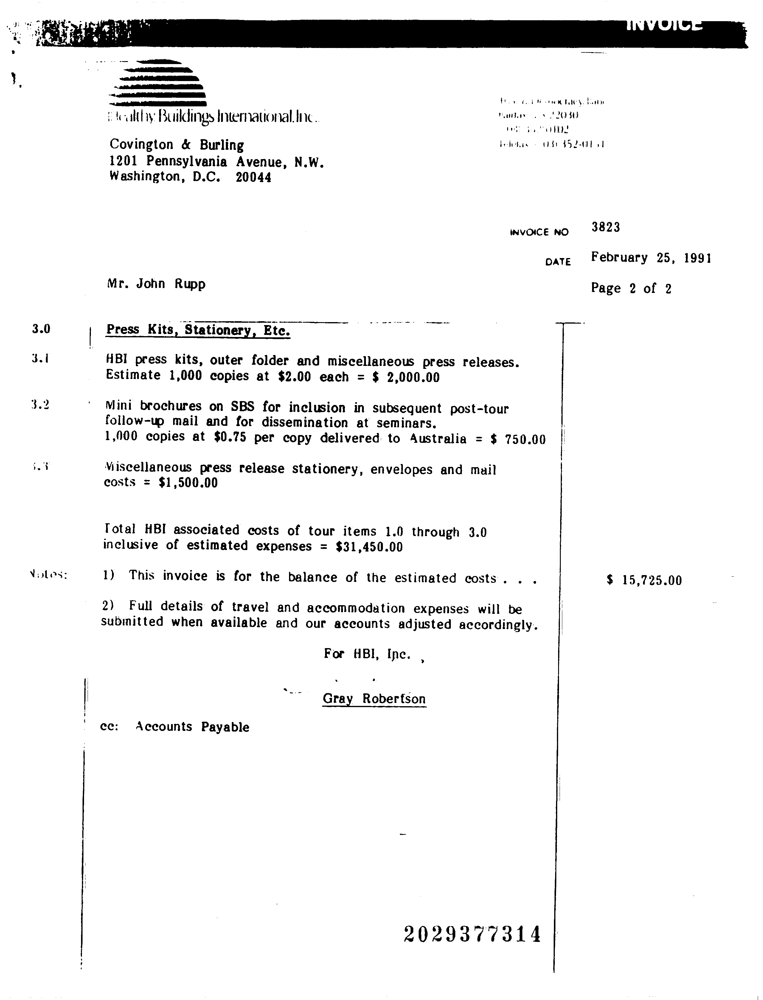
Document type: Invoice